Question: What is the main concern?
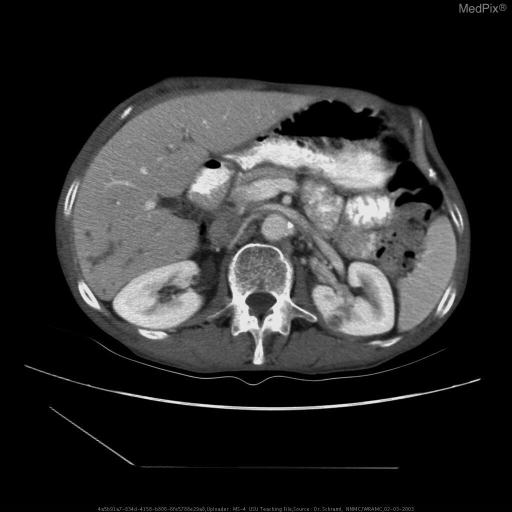
Answer: The findings suggest •  CXR:
Large destructive left apical mass involving the chest wall.  There is vertebral destruction, pleural metastasis, lymphadenopathy, and a contralateral lung nodules.

•  CT:
1) Large left upper lobe mass with adjacent chest wall invasion with bony destruction and vertebral body destruction.  Multiple left lingular segment masses
2) Right upper lobe mass with adjacent air space disease
3) Mediastinal and left hilar adenopathy
4) Right liver lobe ductal dilatation
5) Right adrenal mass enlargement
6) Left kidney mass

•  PET:
1) Malignant neoplasm extensively involving the apical posterior segment of the left upper lobe and extending locally into the mediastinum and the chest wall.  No discontinuous foci within the mediastinum or cervical region specifically to suggest metastatic disease to the lymph nodes.  Several satellite nodules in the left mid lung field and possible nodular metastases to left mid ribs.. CT:
1) Large left upper lobe mass with adjacent chest wall invasion with bony destruction and vertebral body destruction.  Multiple left lingular segment masses
2) Right upper lobe mass with adjacent air space disease
3) Mediastinal and left hilar adenopathy
4) Right liver lobe ductal dilatation
5) Right adrenal mass enlargement
6) Left kidney mass. The patient might have a history of 67 y/o male presents for further evaluation of an abnormal chest radiograph, discovered during a recent episode of both hepatic and left kidney abscesses..